Question: What is the property identification or parcel number listed?
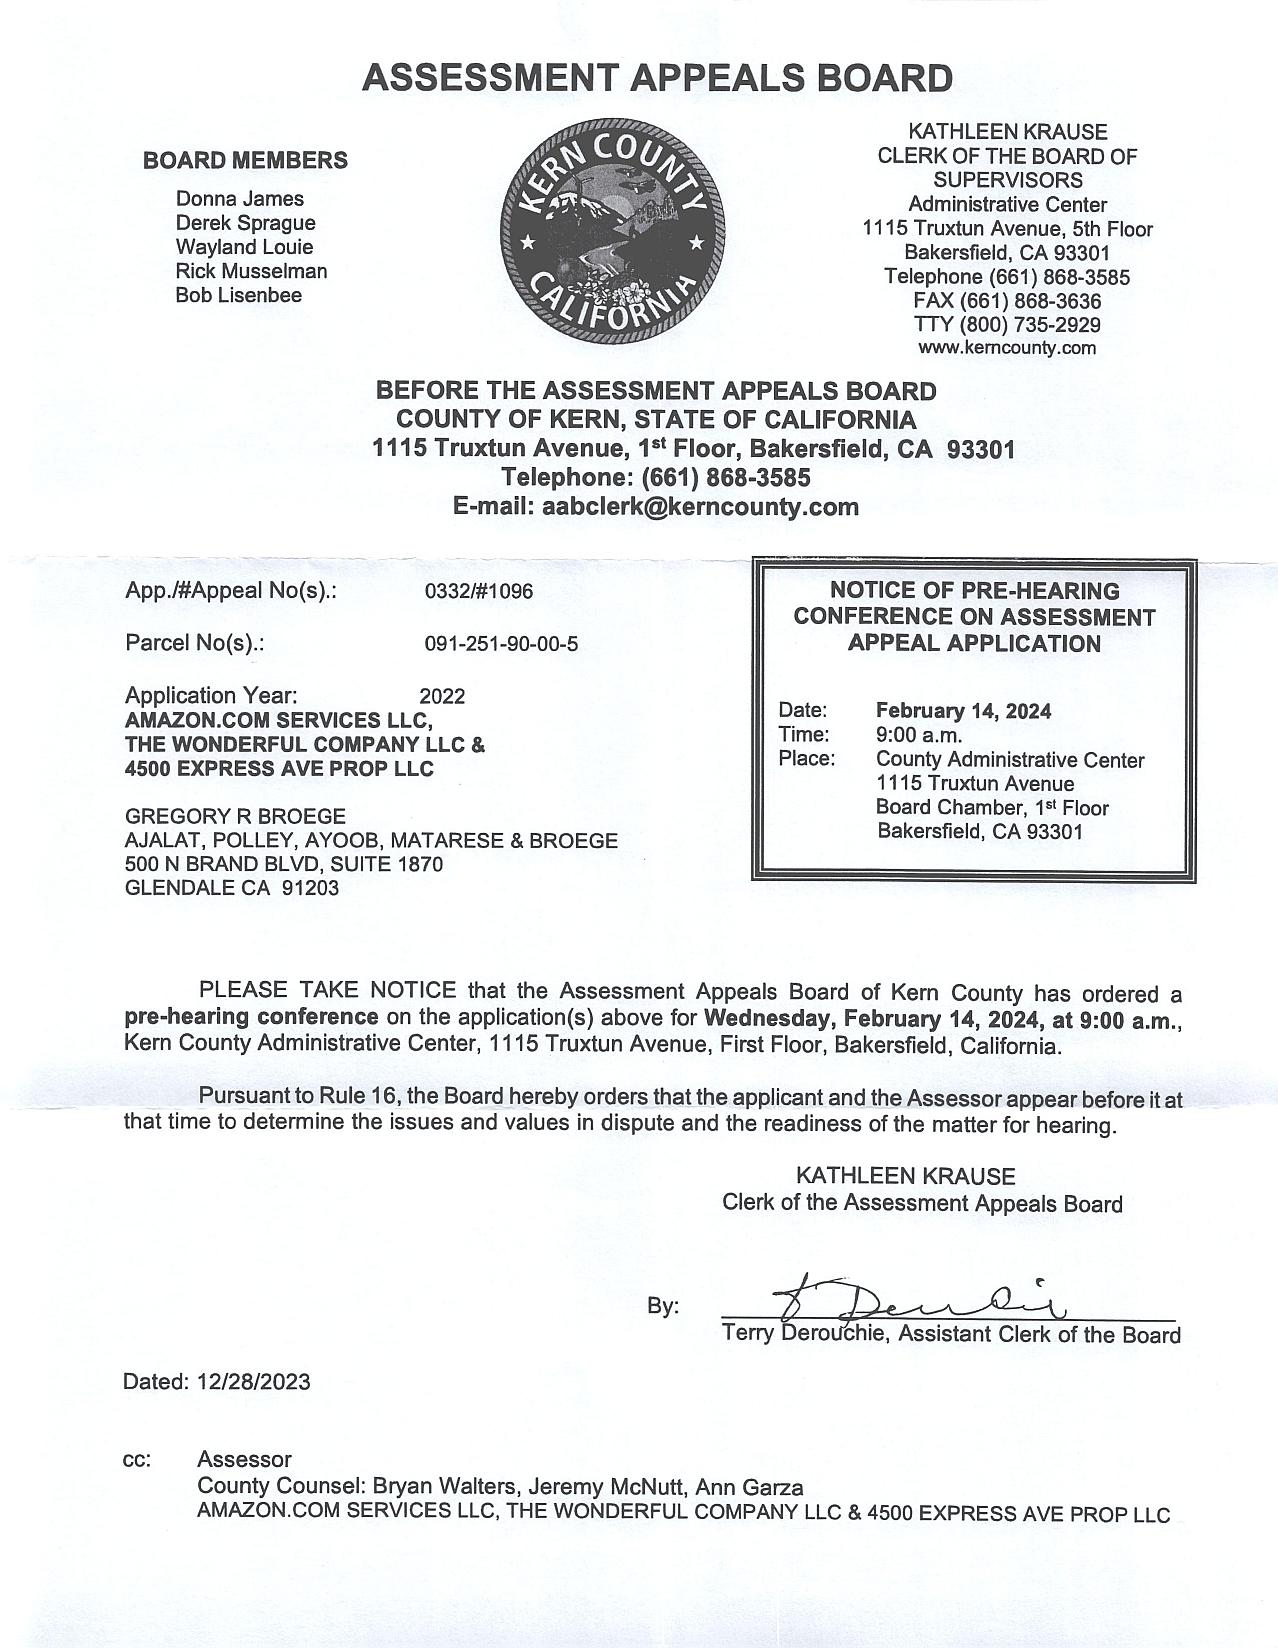
Answer: "091-251-90-00-5"